Question: What is the main concern?
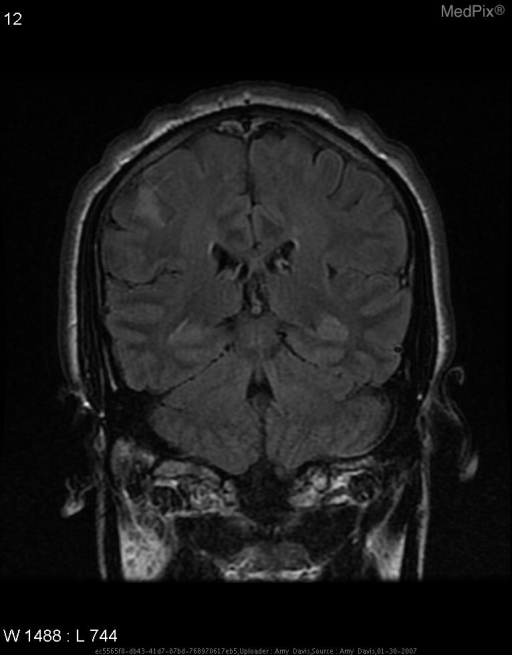
Answer: The findings suggest Multiplanar, multi-sequence MRI of brain without IV contrast.  Time-of-flight and contrast enhanced MRA of neck and intracranial vasculature with 3D reconstructions.
    - several small areas of restricted diffusion, two in the right temporal lobe and two in right posterior frontal lobe.  Areas have a small amount of associated T2 hyperintensity, most consistent with acute to subacute infarctions. Right frontal lobe lesions are gyroform.

DWI shows area of hyperintensity in right cerebral hemisphere

No evidence of hemodynamically significant stenosis in the common carotids.. Increased signal intensity in R cerebral hemisphere corresponding to areas of increased intensity on axial images.. The patient might have a history of 44yo RHD M with sudden onset of difficulty speaking, L facial droop and drooling.  Pt had difficulty forming words, slurred speech, and numbness in L face and arm.  Most of the reported symptoms resolved within 10 minutes, with slight numbess and tingling in the L corner of the mouth still present after 30-45 minutes..